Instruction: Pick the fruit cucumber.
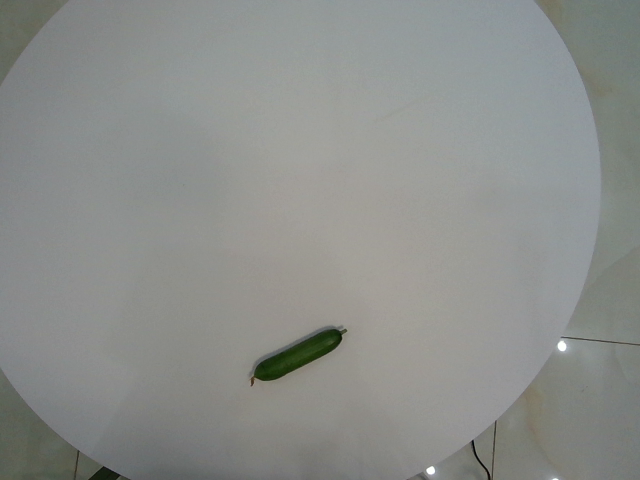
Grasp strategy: vertical